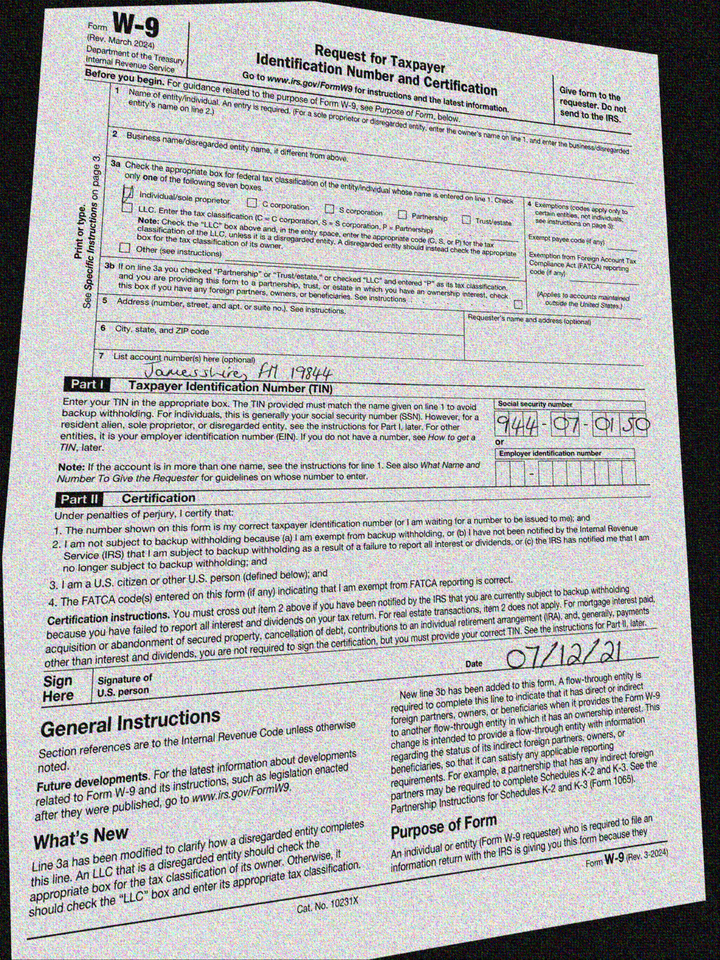
adr2: Jamesshire, FM 19844
cbx: yes
ssn: 944070150
sdt: 07/12/21